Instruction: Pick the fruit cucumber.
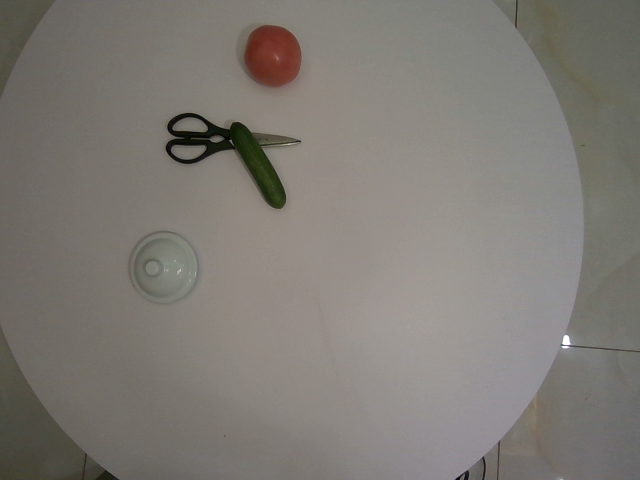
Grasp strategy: vertical